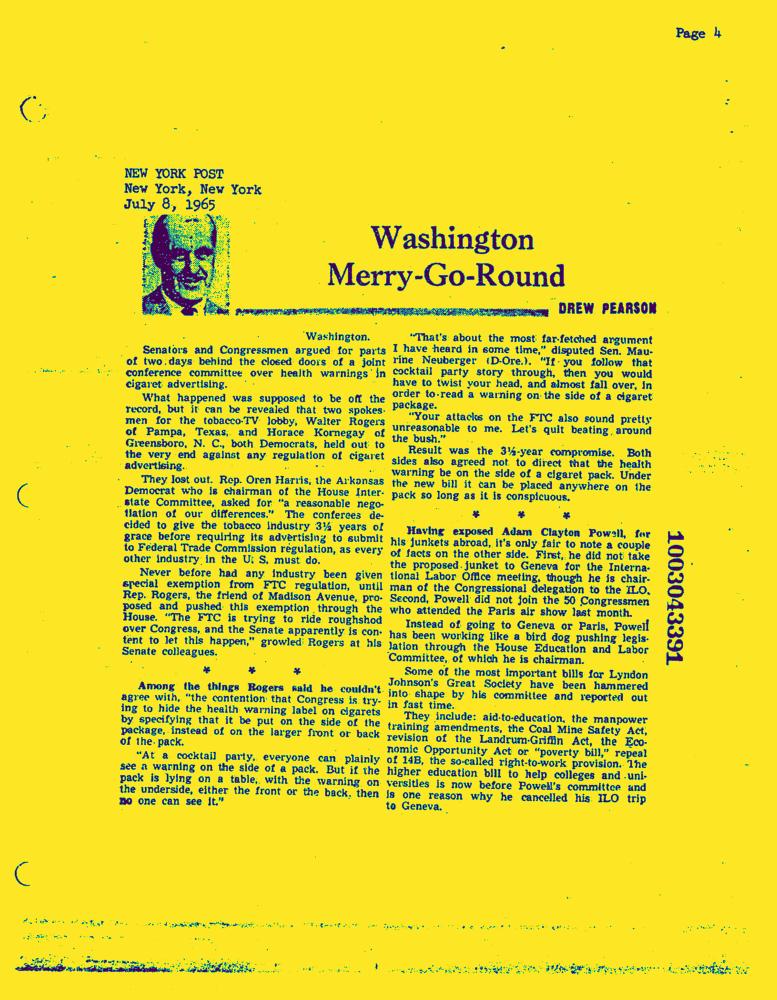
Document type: News-Article